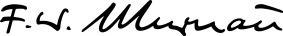
Signature of: f w murnau